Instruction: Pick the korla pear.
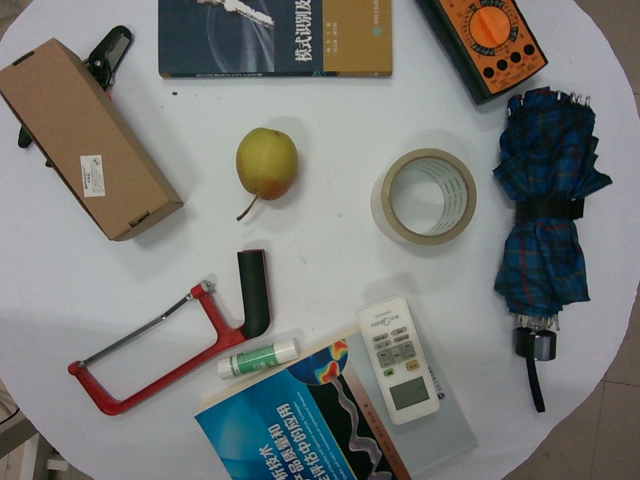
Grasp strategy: vertical